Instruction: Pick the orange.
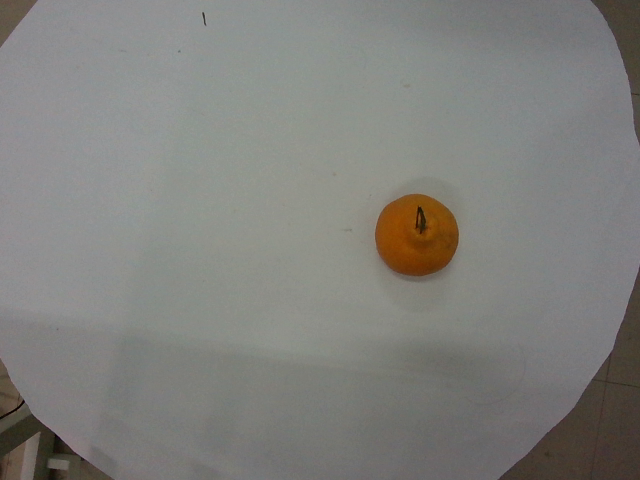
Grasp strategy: vertical